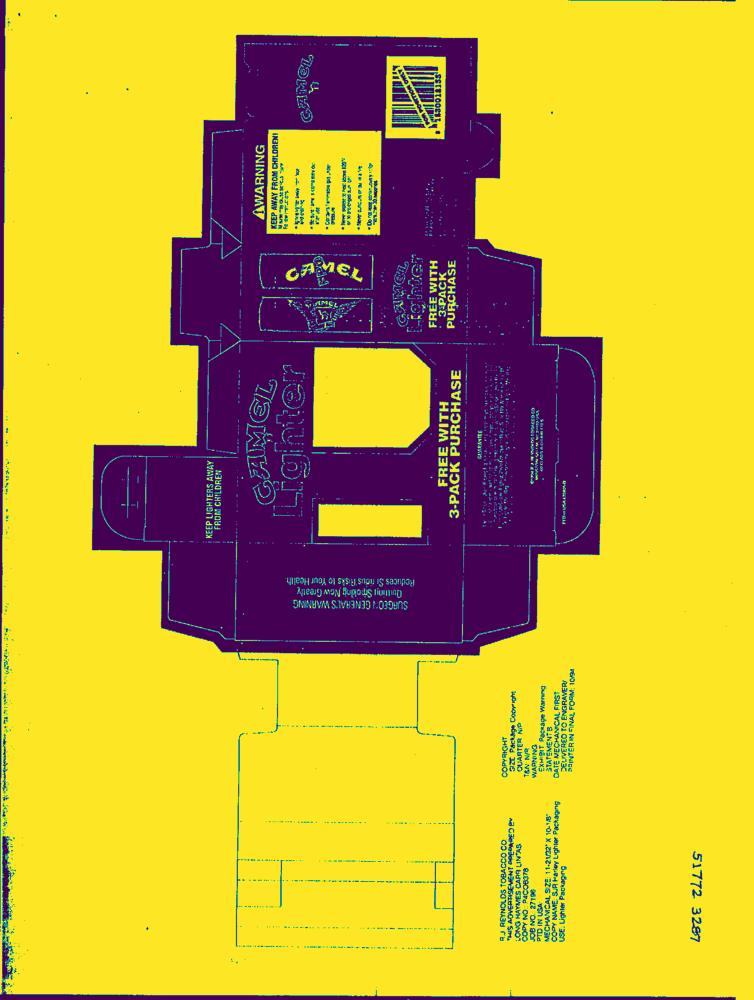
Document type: AD